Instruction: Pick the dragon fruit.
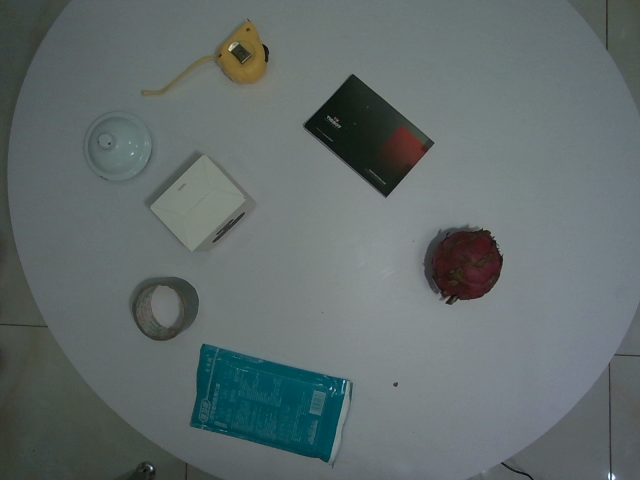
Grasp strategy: vertical